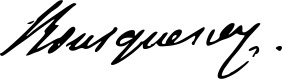
Signature of: françois adolphe de bourqueney